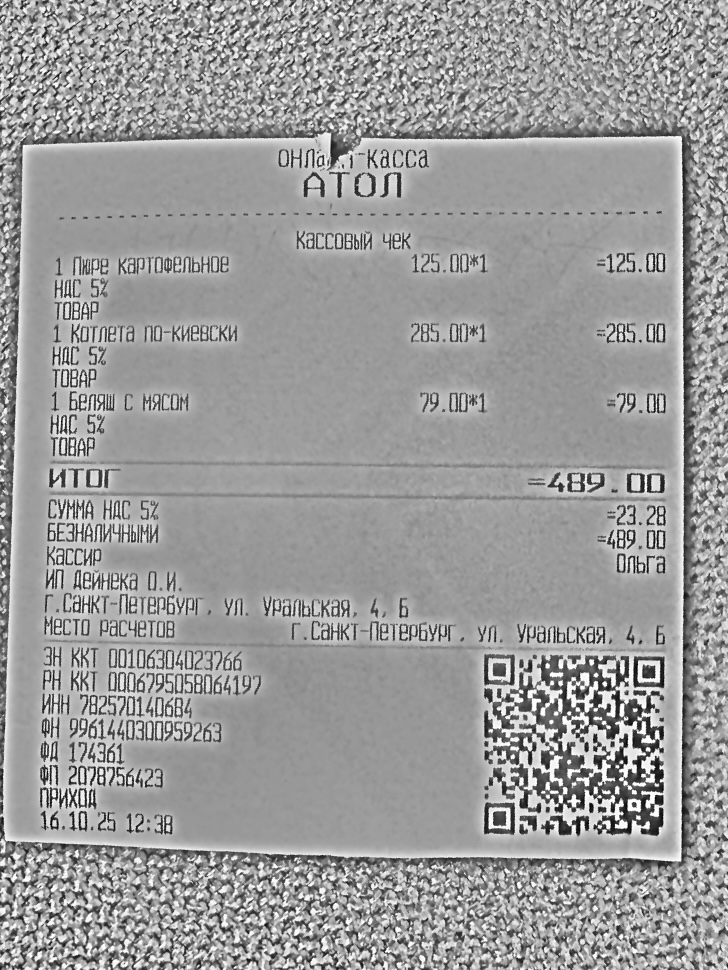
Продавец: ИП Дейнека О.И.
ИНН: 782570140684
Дата: 16.10.25
Товары: 1 Пюре картофельное; 1 Котлета по-киевски; 1 Беляш с мясом
Количество: 1; 1; 1
Цена: 125.00; 285.00; 79.00
Сумма: 125.00; 285.00; 79.00
Итого: 489.00